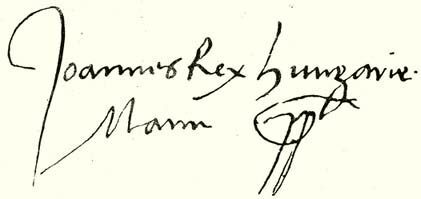
Signature of: john zápolya